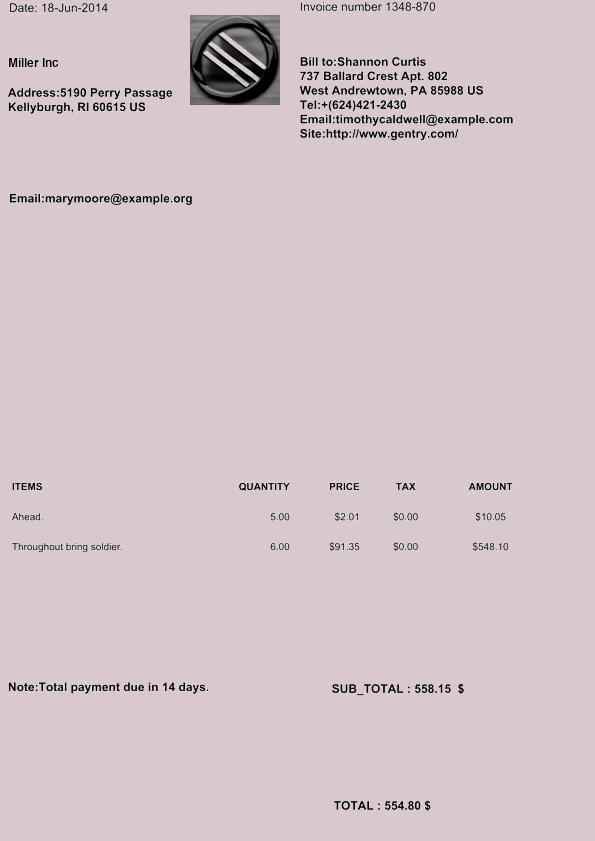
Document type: Invoice